Question: What is the filing due date as per the document?
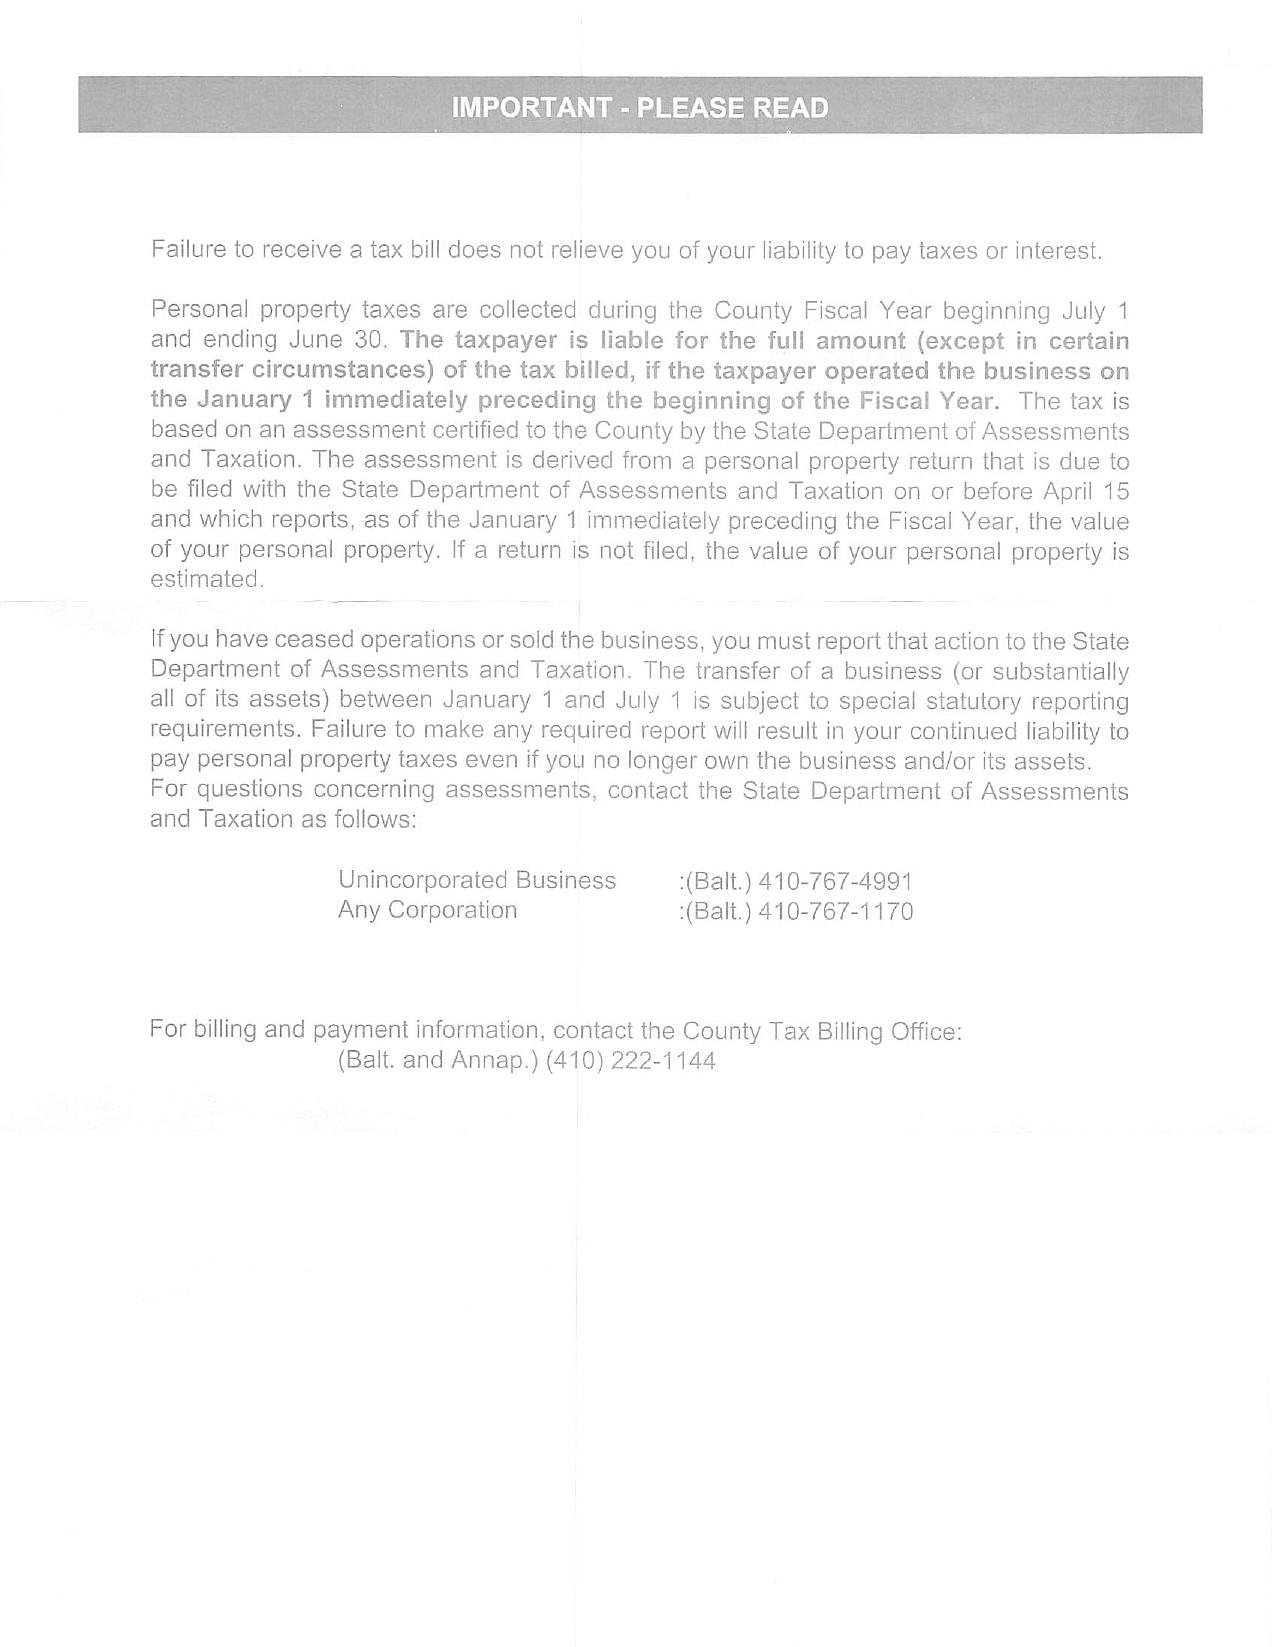
Answer: "15-Apr"